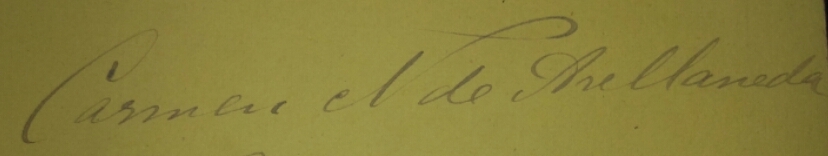
Signature of: carmen nóbrega miguens de avellaneda